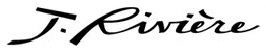
Signature of: james rivière